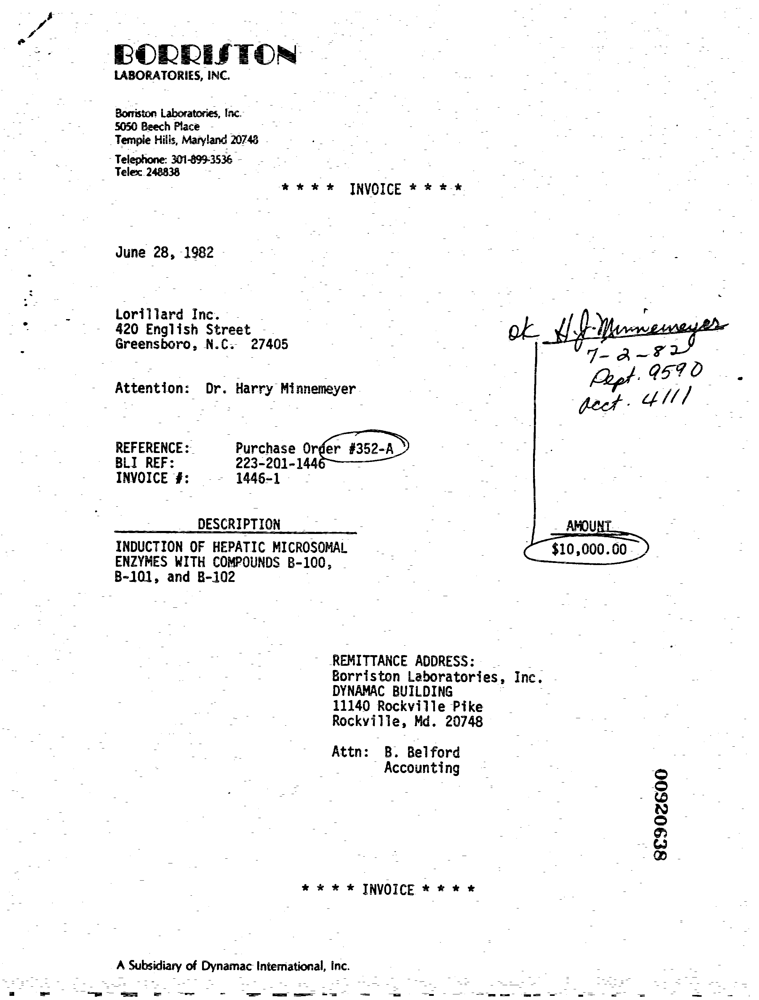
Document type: Invoice